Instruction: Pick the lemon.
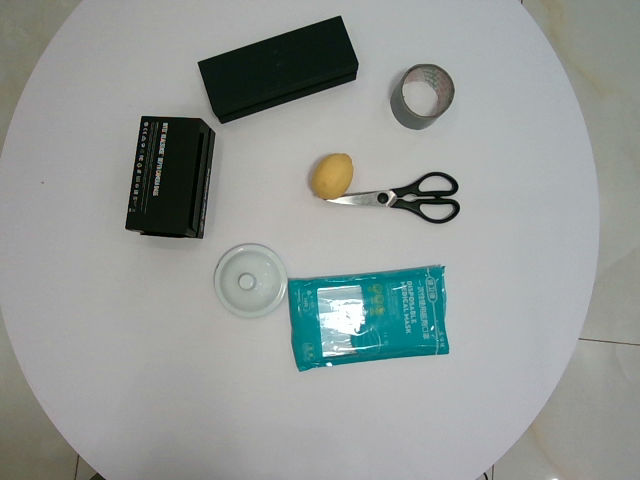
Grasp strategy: vertical